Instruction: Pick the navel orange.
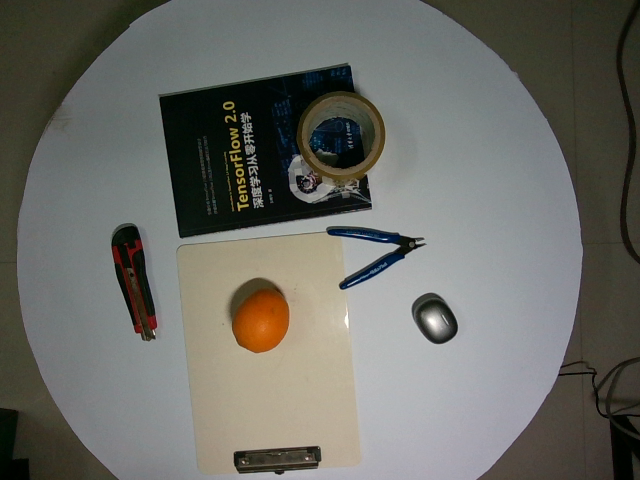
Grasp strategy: vertical